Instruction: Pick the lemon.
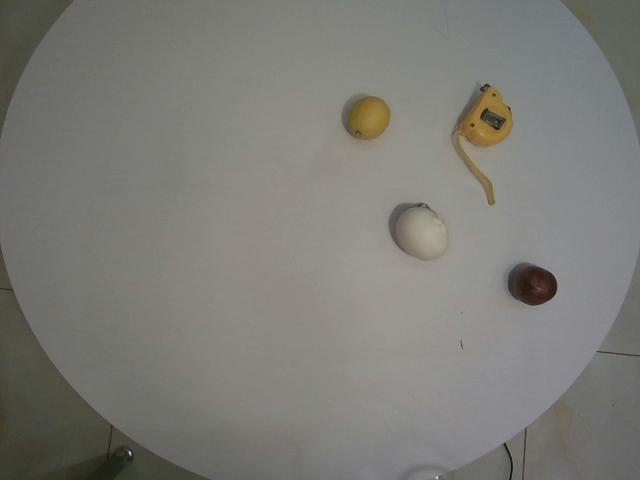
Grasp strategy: vertical